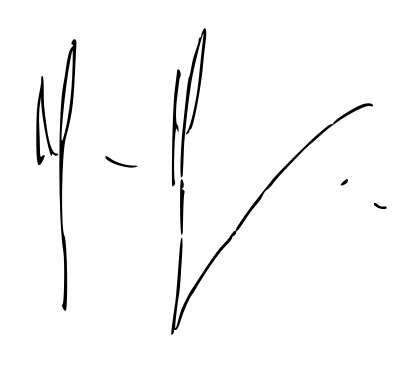
Signature of: jan maria jackowski